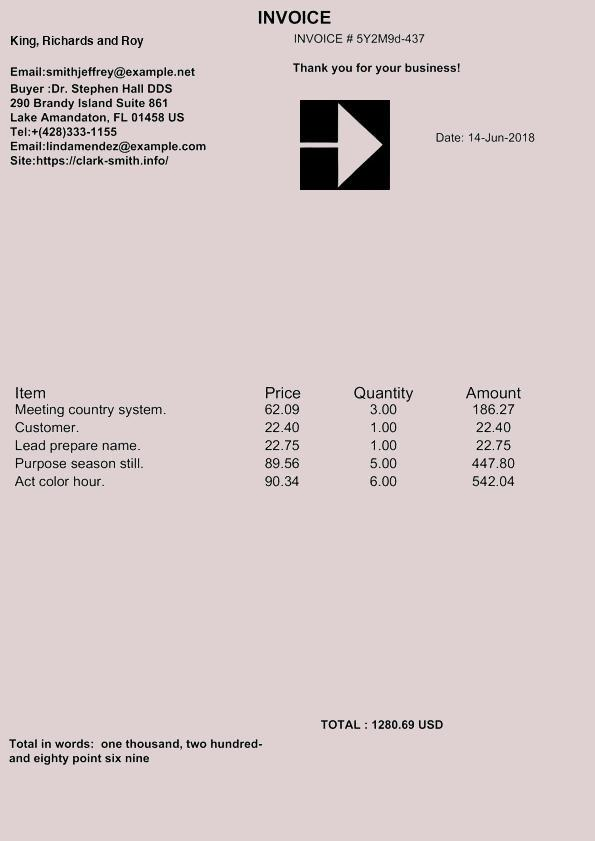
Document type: Invoice